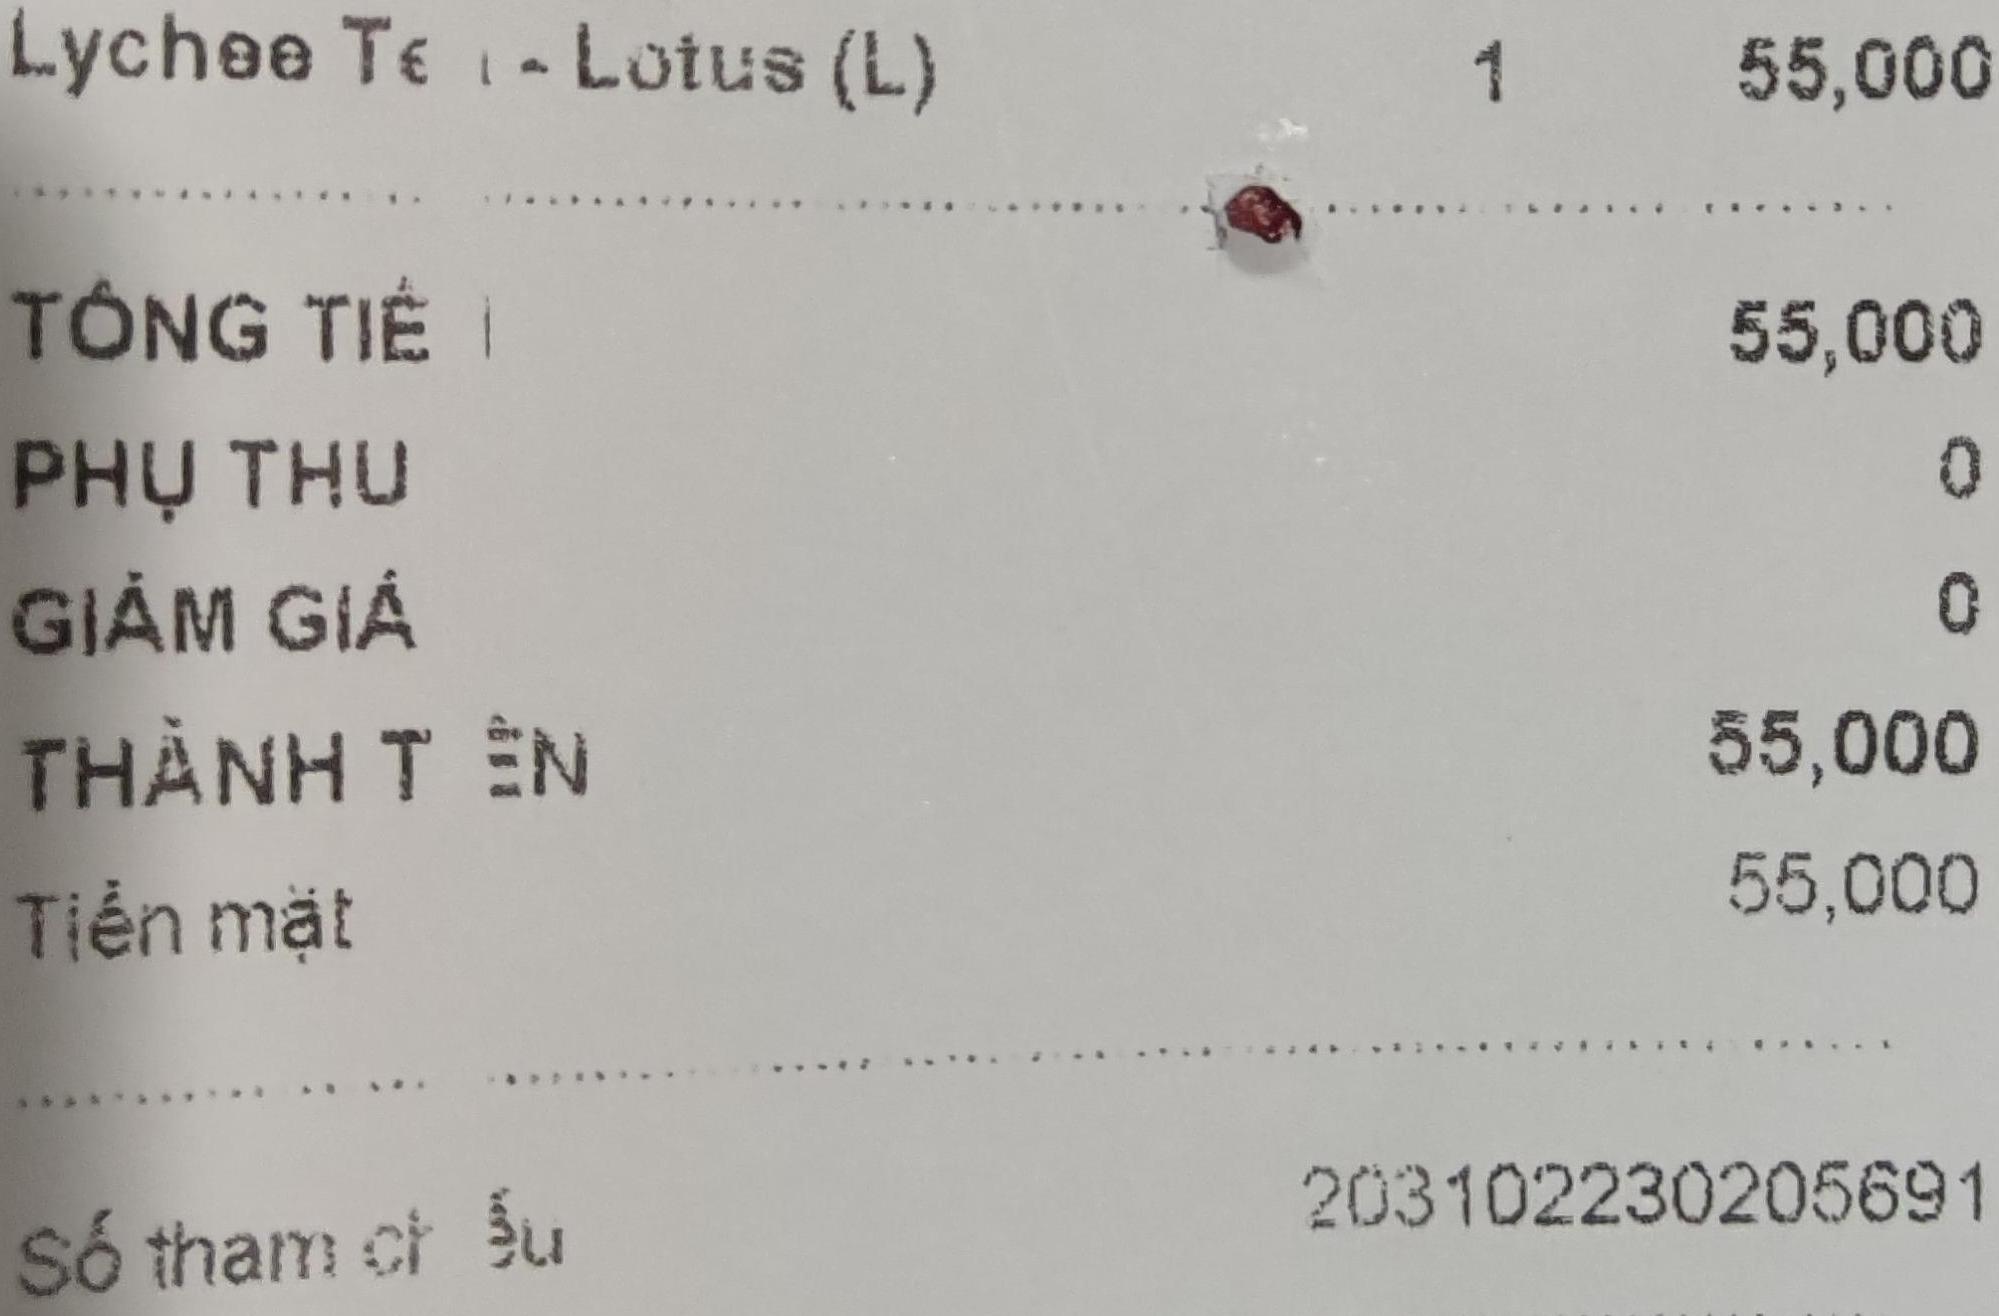
<table>
<tr>
<td>Lychee Te l - Lotus (L)</td>
<td>1</td>
<td>55,000</td>
</tr>
</table>

TỔNG TIỀN 55,000
PHỤ THU 0
GIẢM GIÁ 0
THÀNH TIỀN 55,000
Tiền mặt 55,000

Số tham chiếu 203102230205691